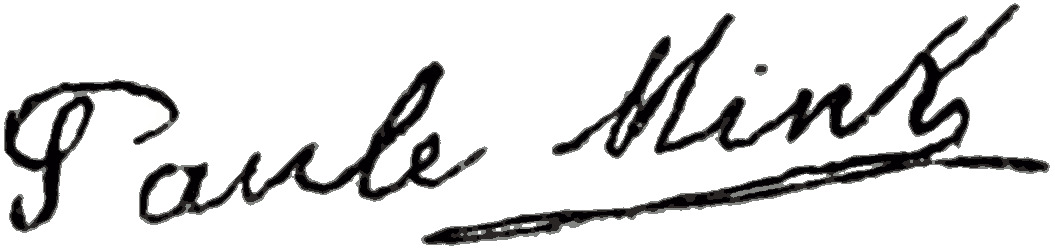
Signature of: paule mink